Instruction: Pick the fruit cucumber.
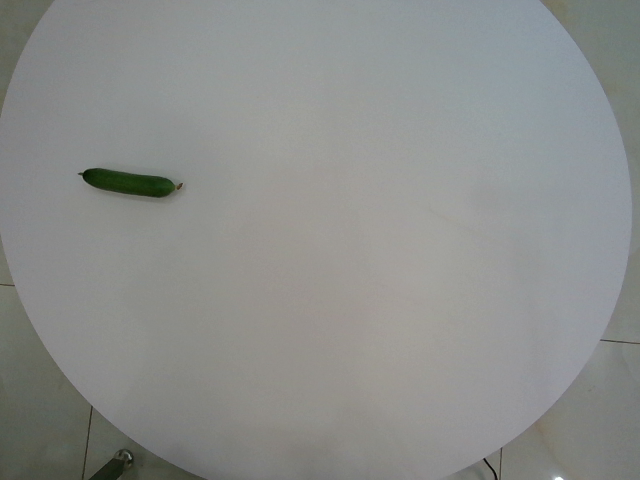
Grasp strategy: vertical